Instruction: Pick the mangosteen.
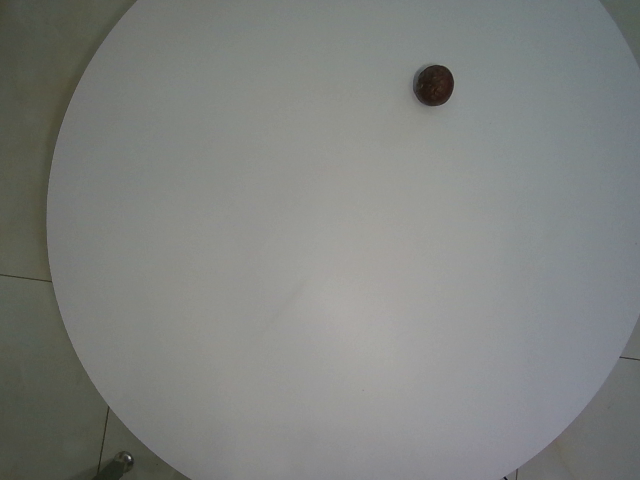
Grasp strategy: vertical